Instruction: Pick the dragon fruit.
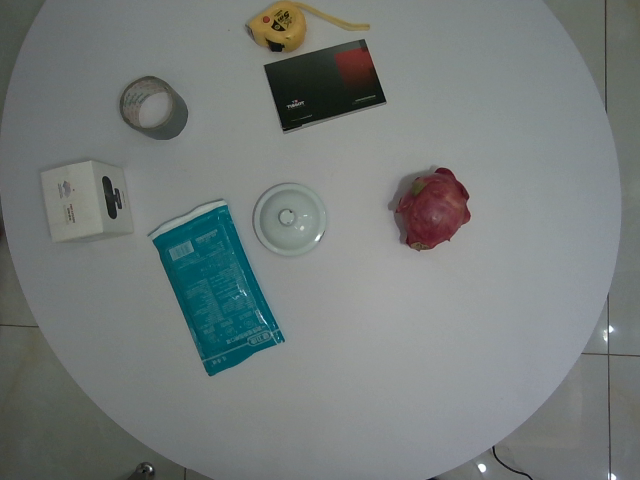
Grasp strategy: vertical